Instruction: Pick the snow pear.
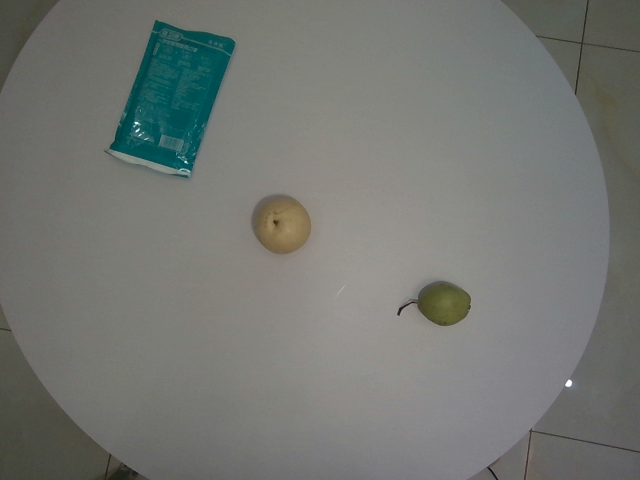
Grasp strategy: vertical